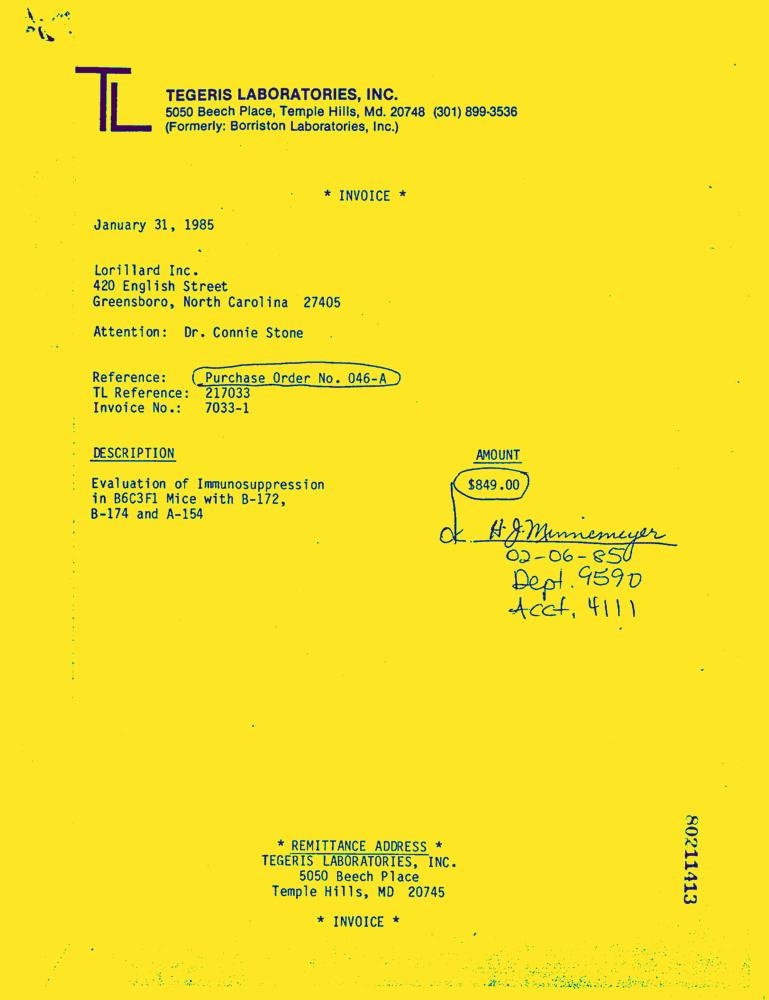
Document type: Invoice-Doc